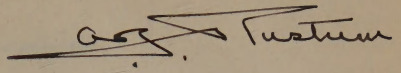
Signature of: asad rustum